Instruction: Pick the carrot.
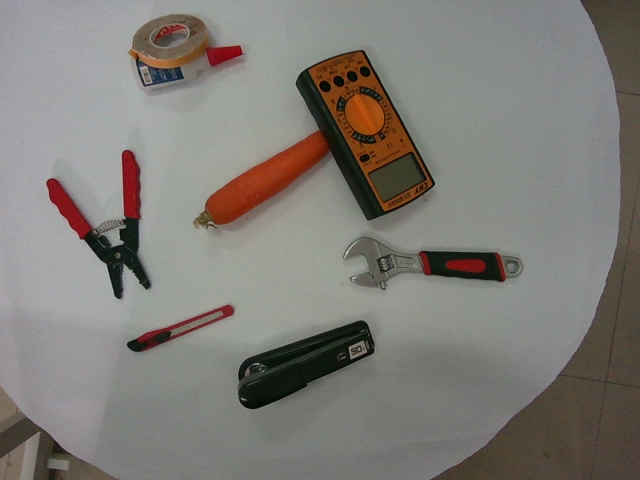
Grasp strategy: vertical